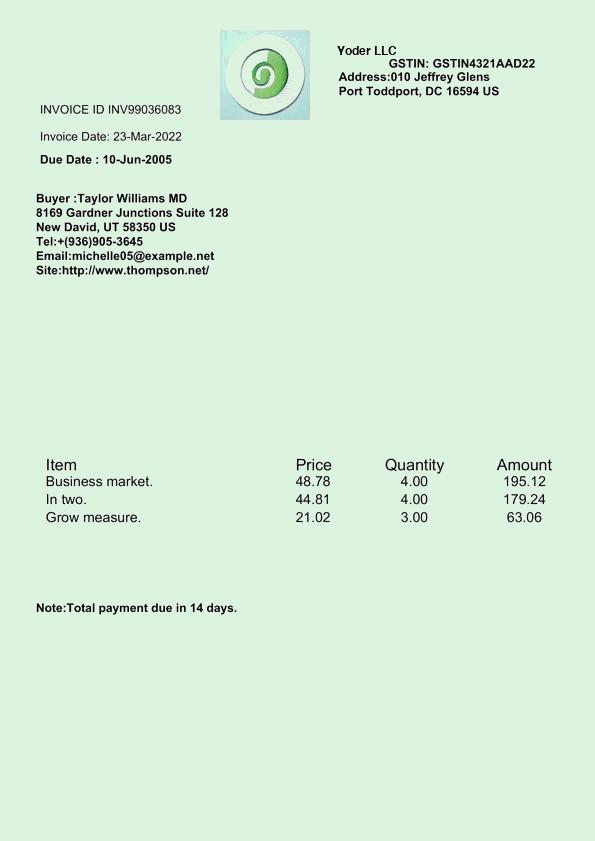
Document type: Invoice